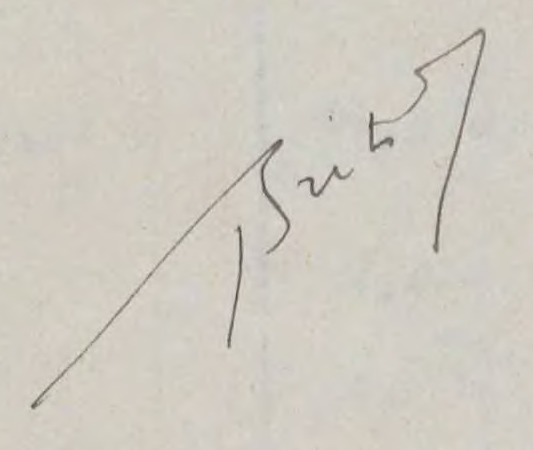
Signature of: jean britsch